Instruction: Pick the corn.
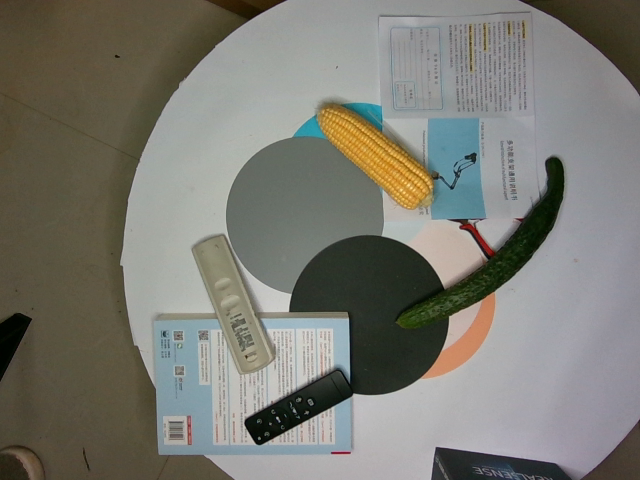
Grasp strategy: vertical